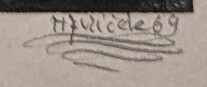
Signature of: karel havlíček